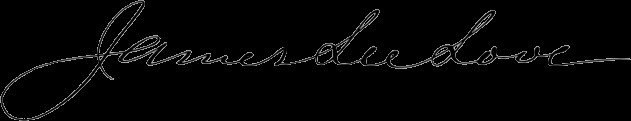
Signature of: james lee love